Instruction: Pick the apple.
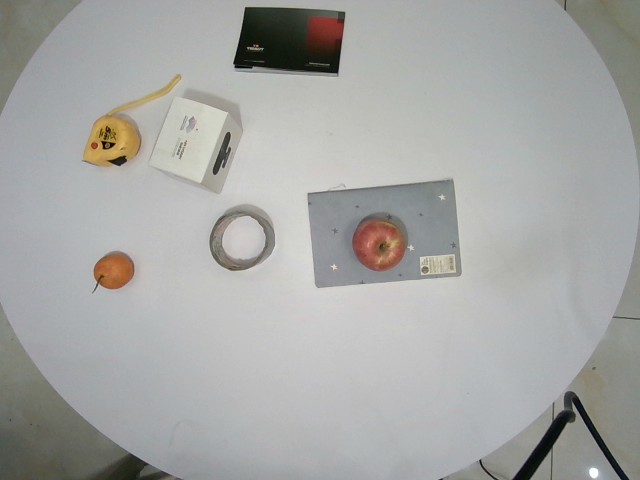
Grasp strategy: vertical